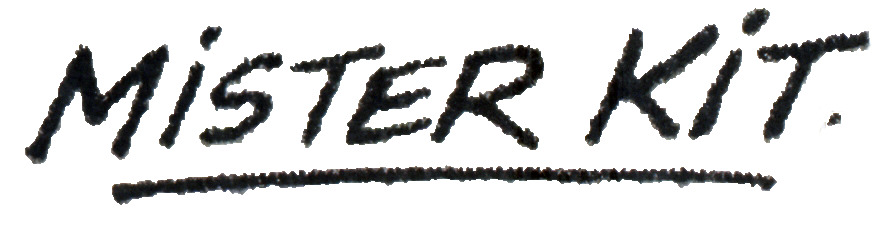
Signature of: mister kit